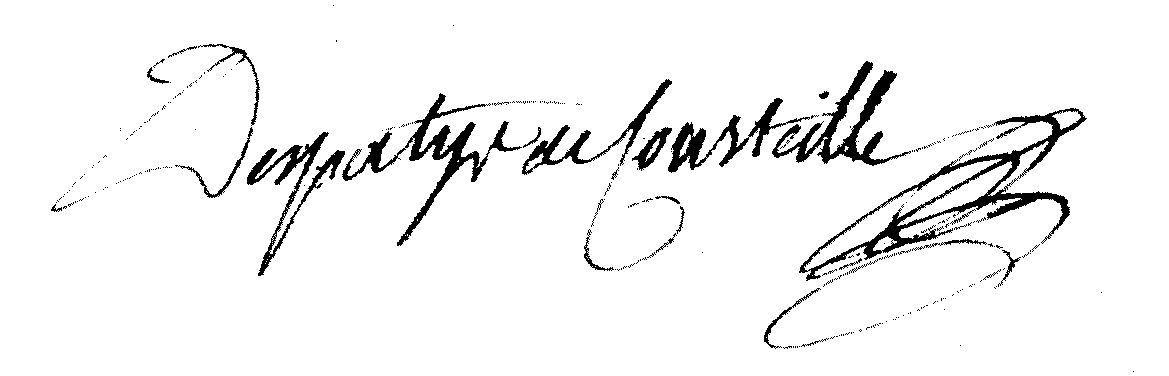
Signature of: pierre étienne despatys de courteille